Question: What do the imaging results show?
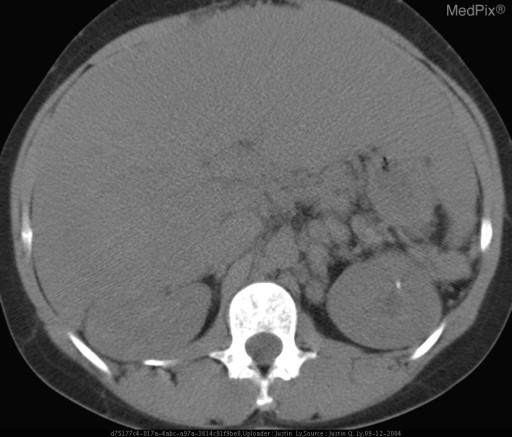
Answer: The imaging shows Enlarged liver with nodular and heterogeneous pattern of enhancement.  Periportal and retroperitoneal lymphadenopathy.  These findings are consistent with abdominal sarcoid in this clinical setting. Axial noncontrast CT image shows a diffusely enlarged liver, with particular prominence of the left lobe.  Incidental note is made of a small left renal calculus..